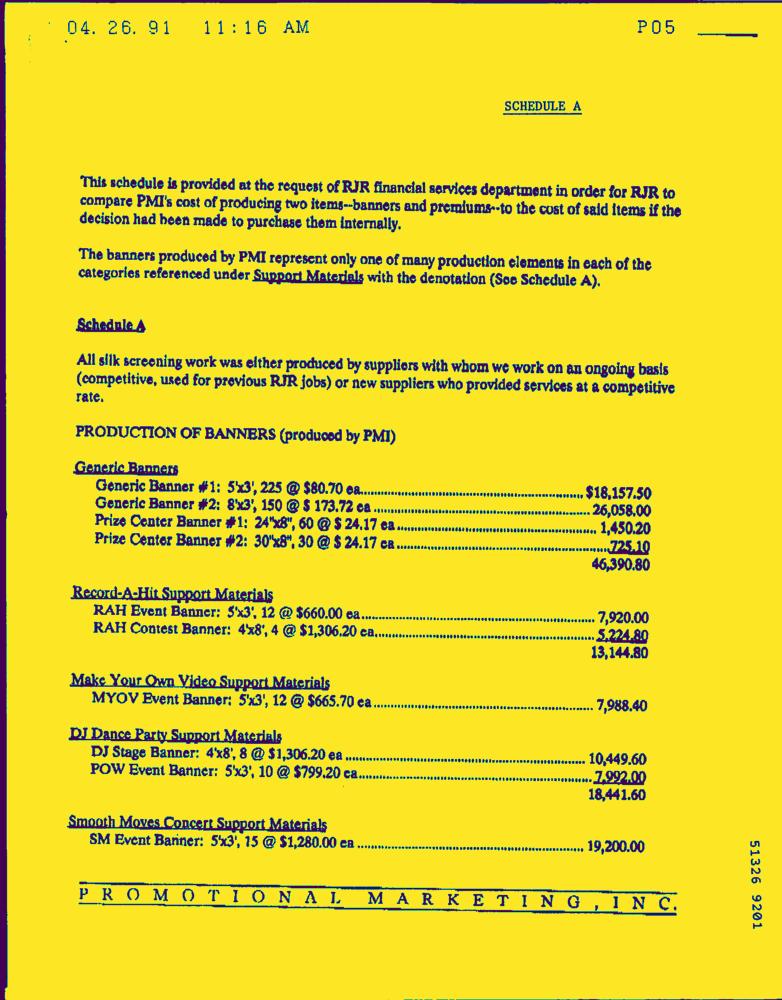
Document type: Invoice-Doc